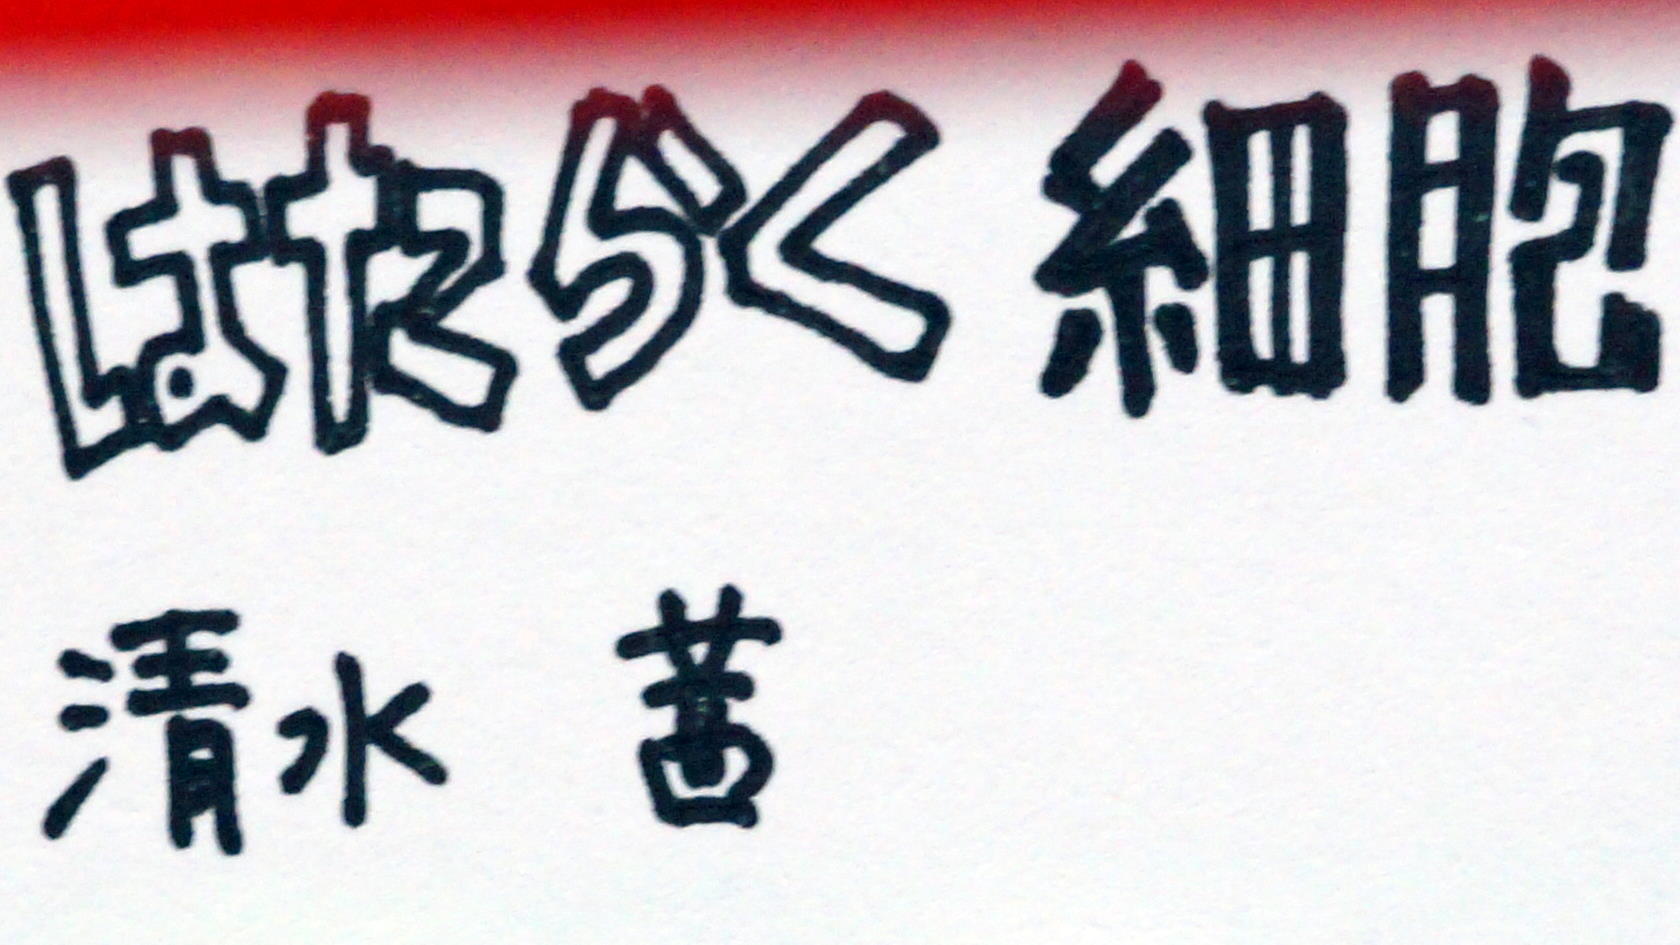
Signature of: akane shimizu